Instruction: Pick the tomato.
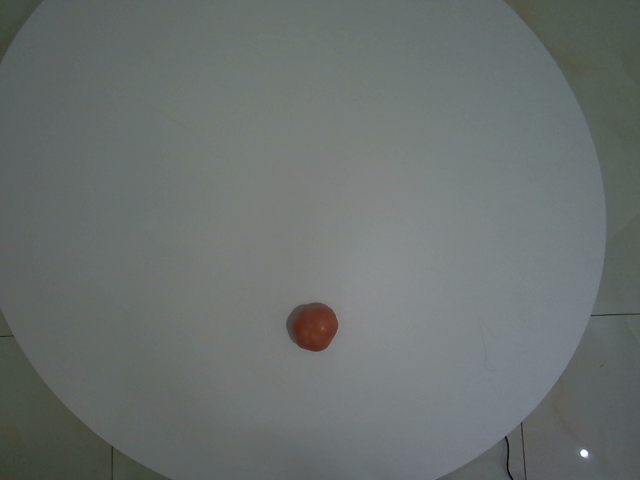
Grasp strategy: vertical